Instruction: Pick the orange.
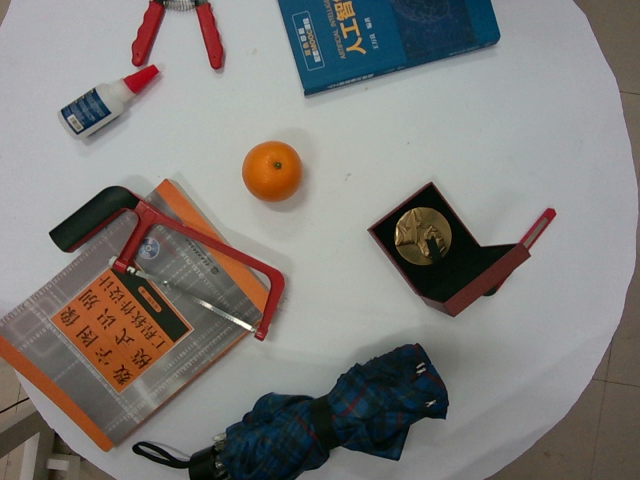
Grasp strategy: vertical